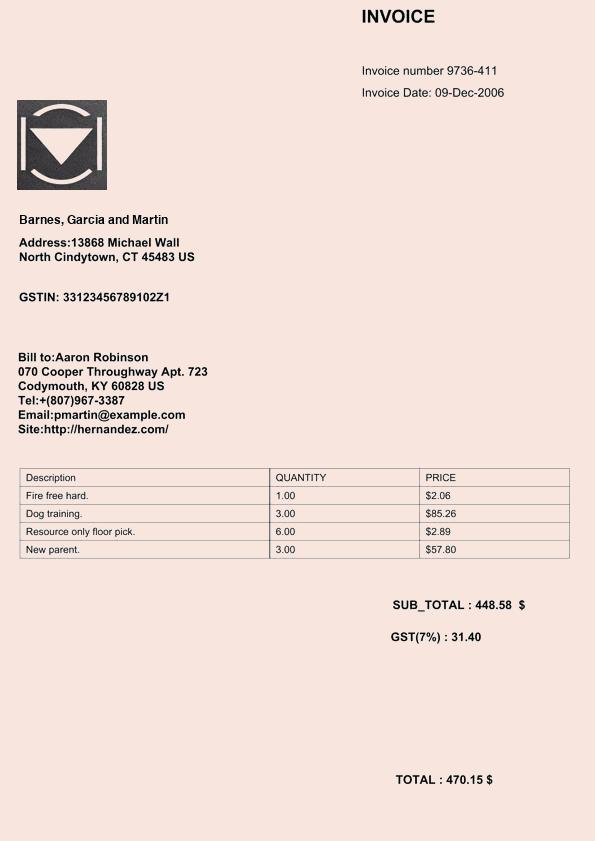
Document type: Invoice